Question: What is the main concern?
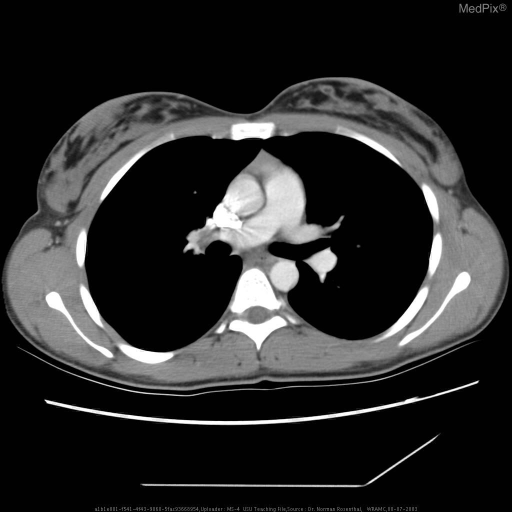
Answer: The findings suggest Residual Thymus. Residual Thymus. The patient might have a history of This is a 22 y/o AD WF at NNMC where she has been followed by Neurology for one year for myasthenia gravis, treated with prednisone and cyclosporin.  She has  good strength.  Chest CT in July 2002 shows residual thymus, and no mass.  Now s/p total thymectomy via median sternotomy.  Path specimen revealed thymic hyperplasia without malignancy..